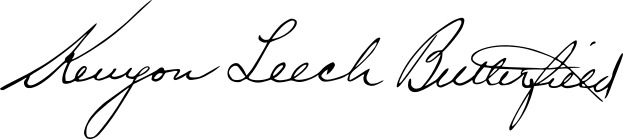
Signature of: kenyon l butterfield